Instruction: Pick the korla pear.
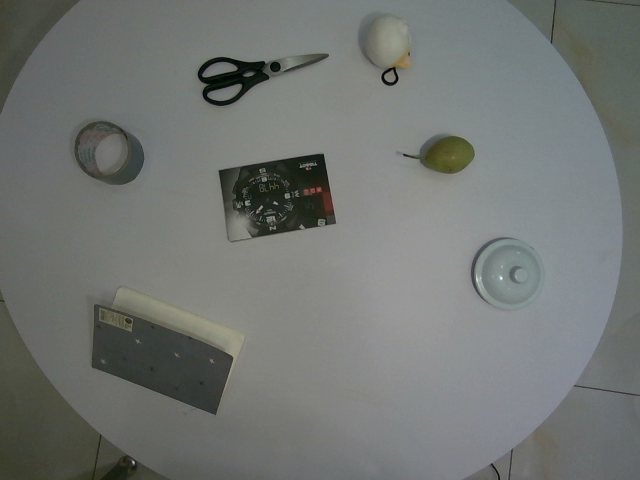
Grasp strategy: vertical